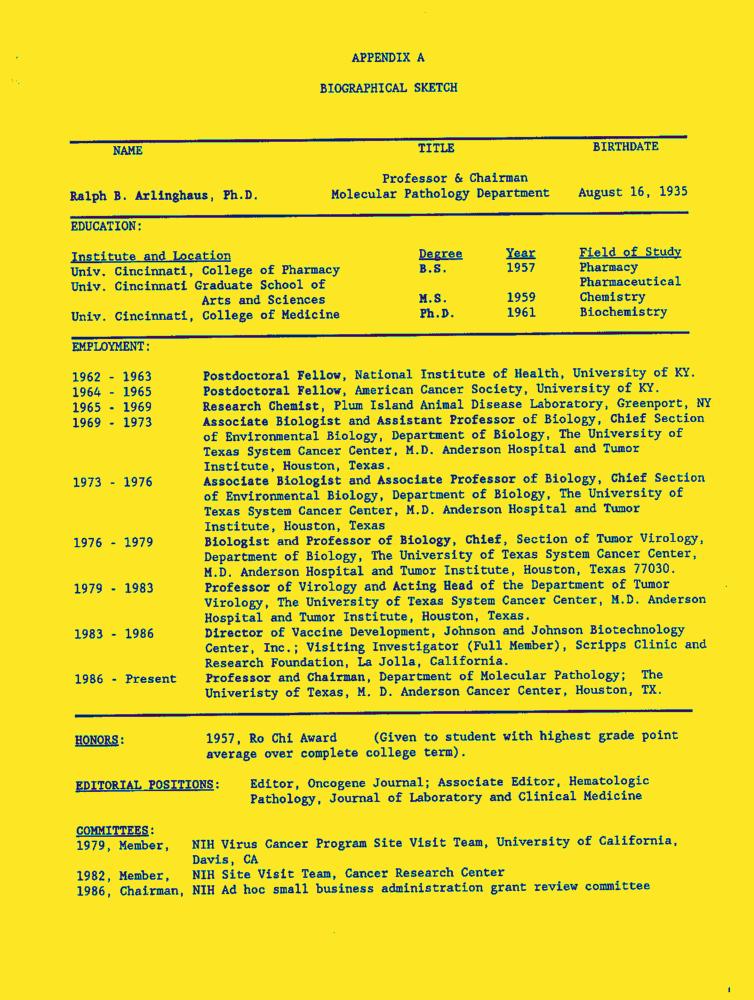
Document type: Resume-Doc